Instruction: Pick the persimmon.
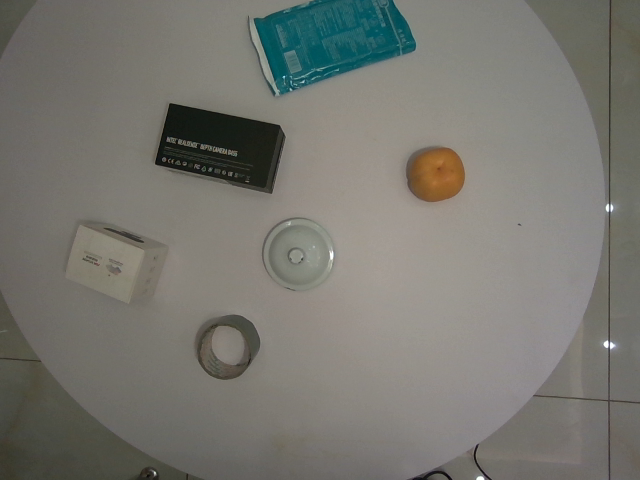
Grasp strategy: vertical